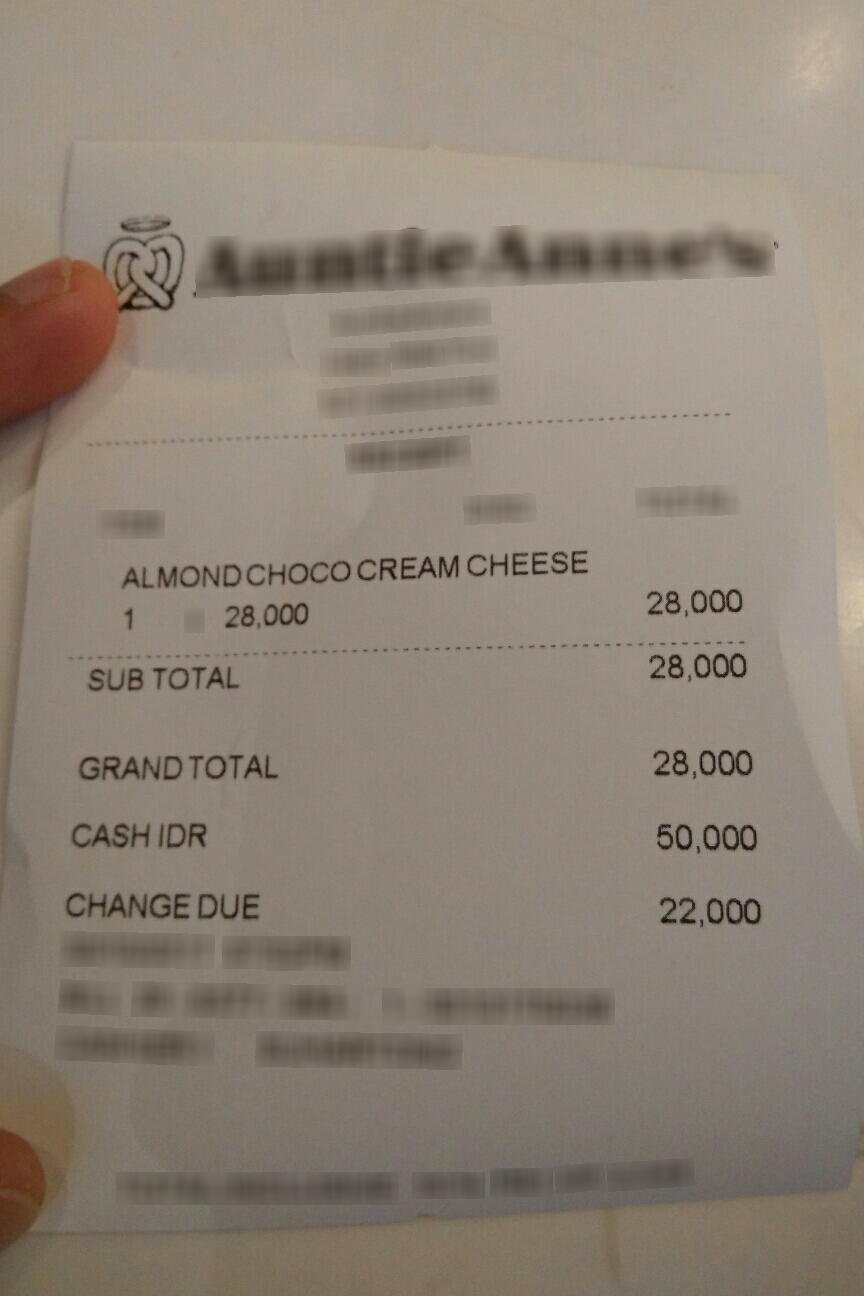
Number of items: 4
Subtotal: 28,000
Total: 28,000
OCR text regions:
text: GRAND TOTAL
text: 28,000
text: CASHIDR
text: 50,000
text: CHANGE
text: DUE
text: 22,000
text: SUB TOTAL
text: 28,000
text: ALMOND CHOCO CREAM CHEESE
text: 1
text: 28,000
text: 28,000